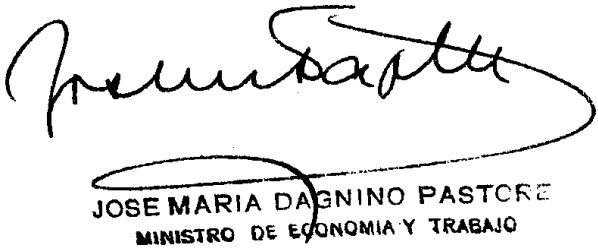
Signature of: josé maría dagnino pastore